Question: What is the potential diagnosis?
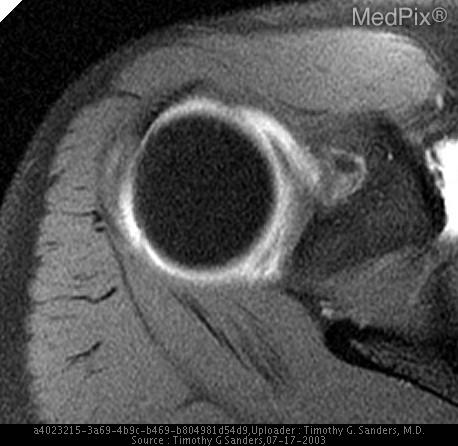
Answer: The possible diagnosis includes SLAP lesion
Sublabral foramen
Sublabral recess.